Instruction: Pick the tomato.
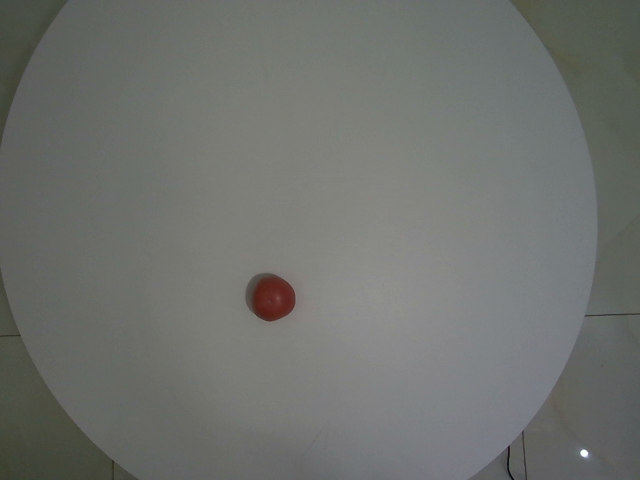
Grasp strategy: vertical